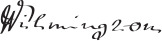
Signature of: spencer compton 1st earl of wilmington